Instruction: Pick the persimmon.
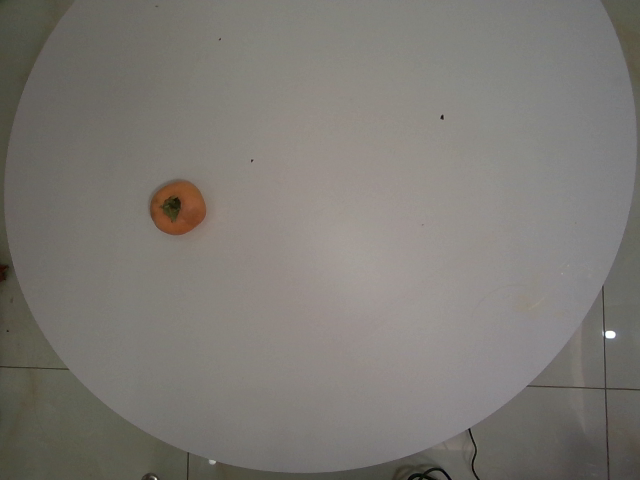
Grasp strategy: vertical